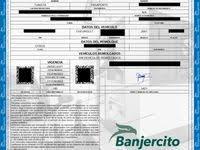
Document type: Invoice